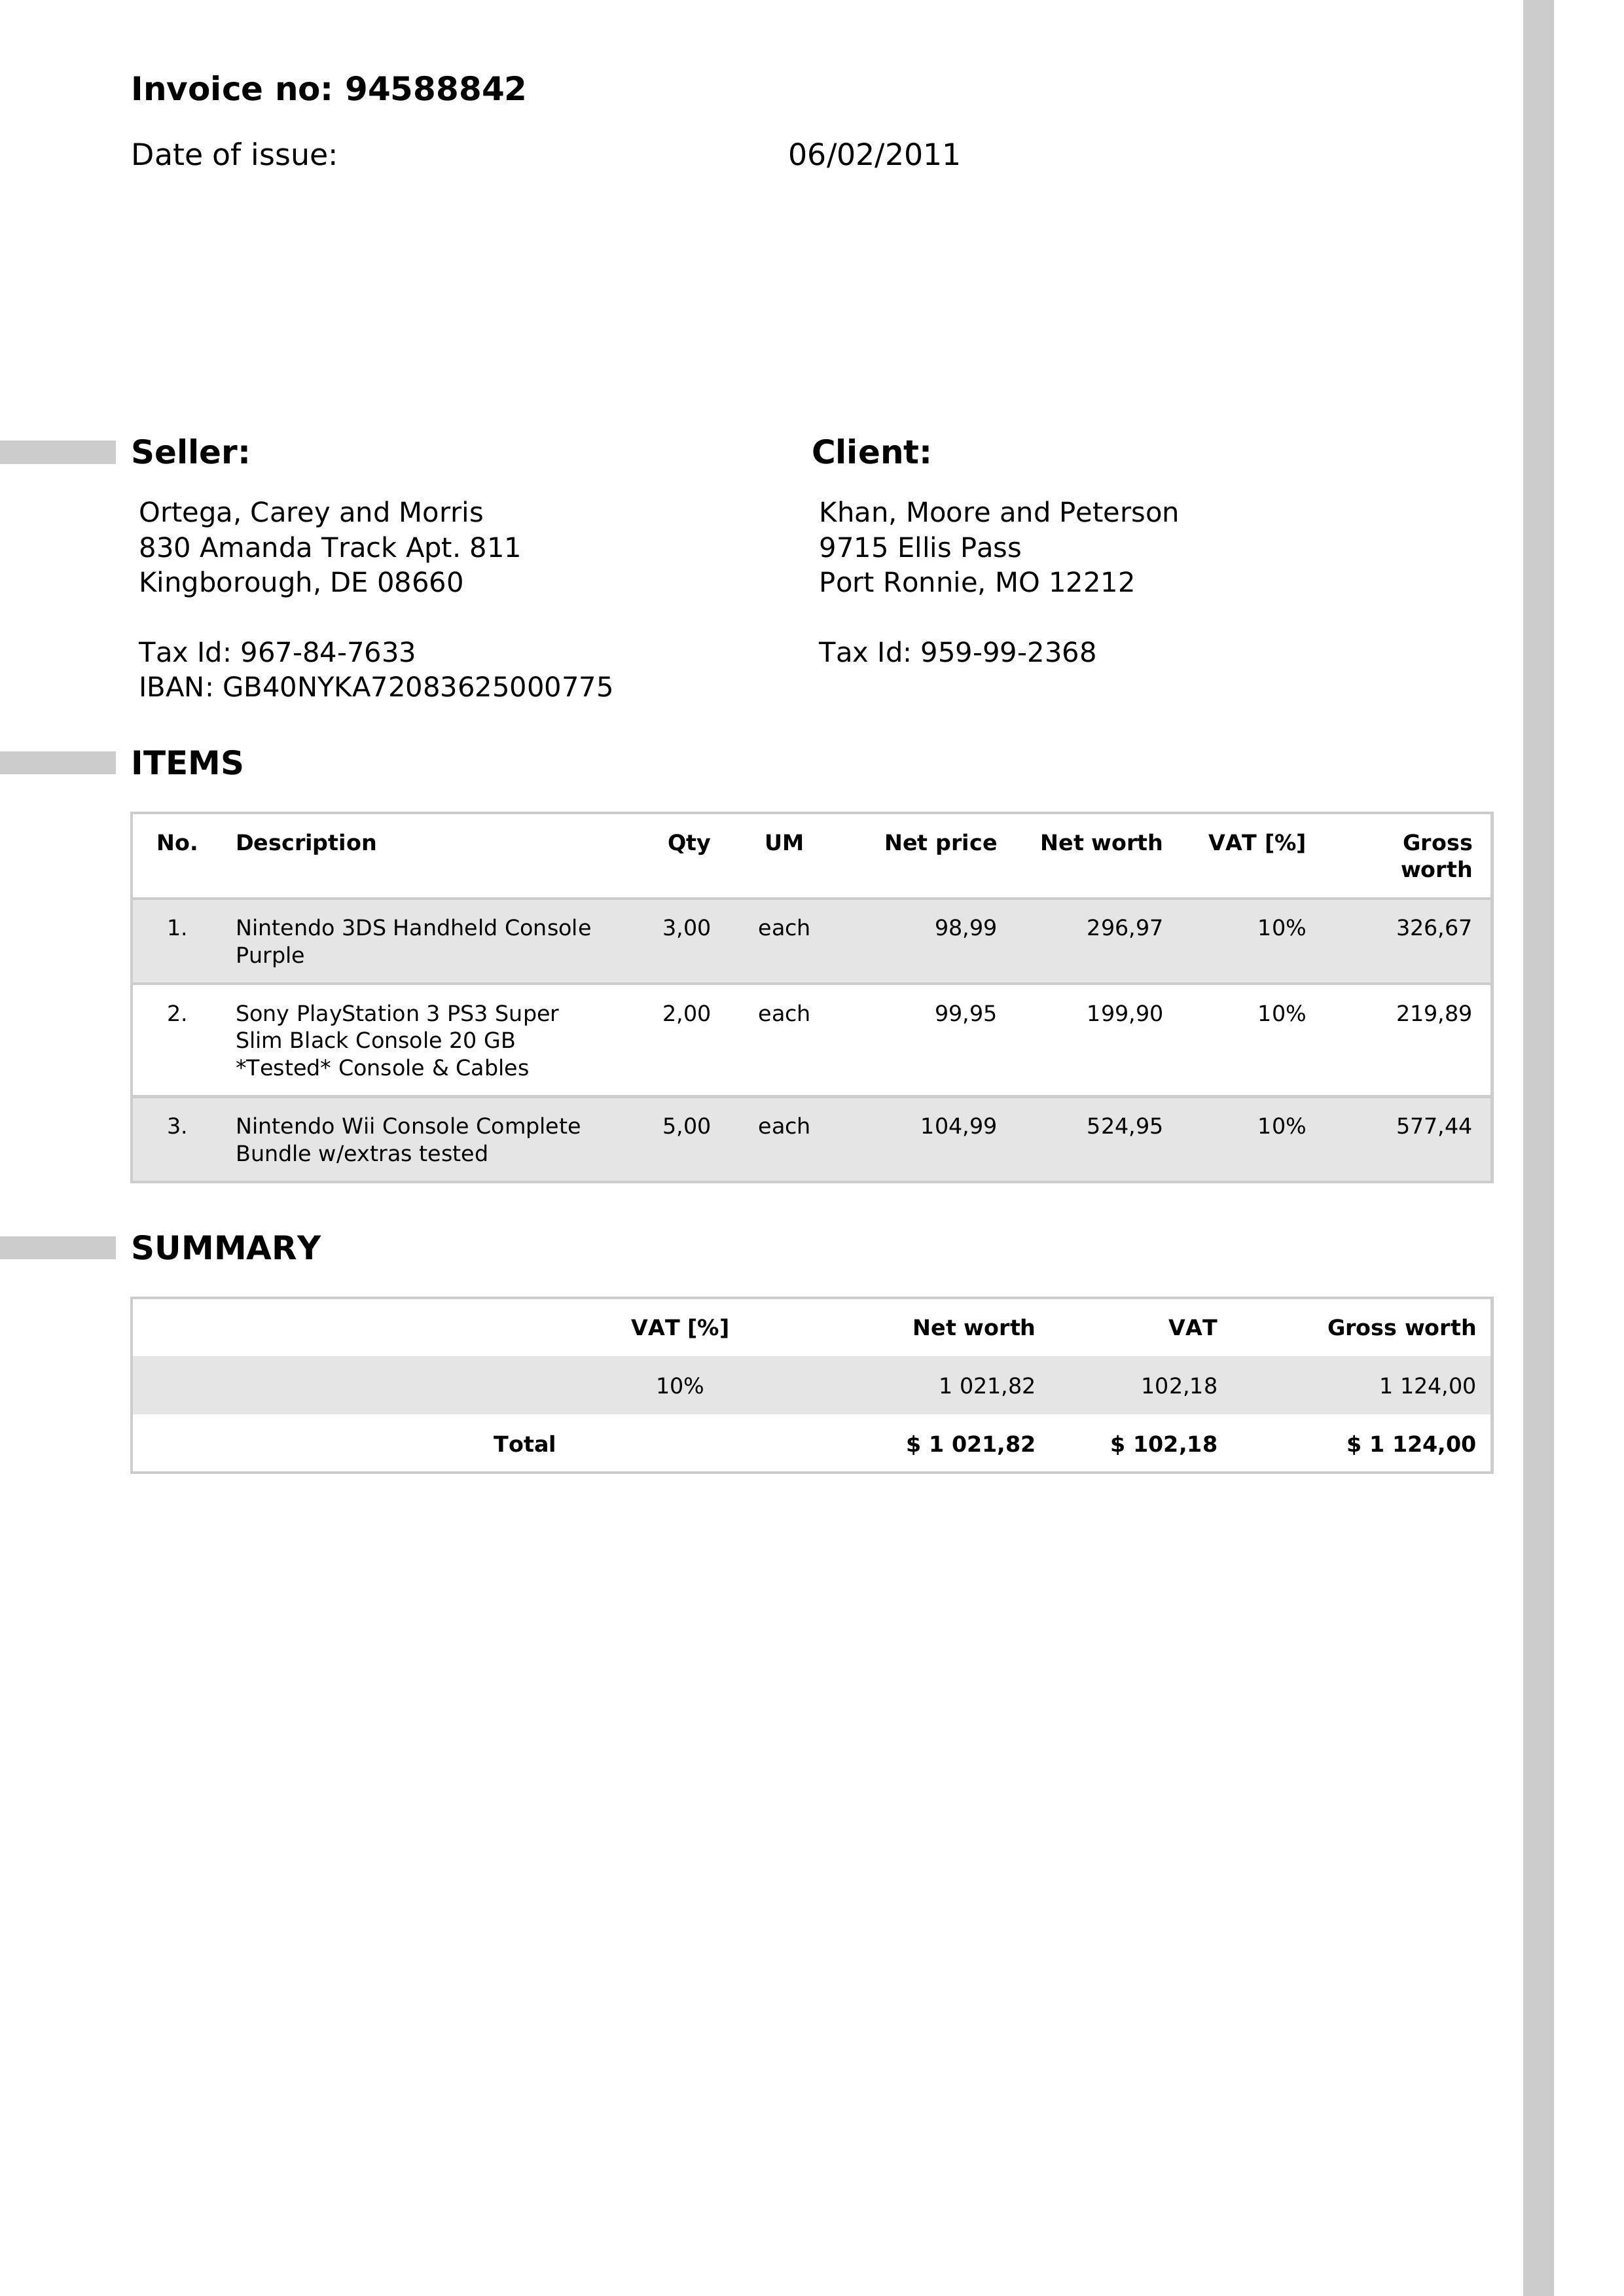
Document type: Invoice